Can you pull out the amount in words, numerical amount, payee's name, date of the cheque, and the bank's name from the image?
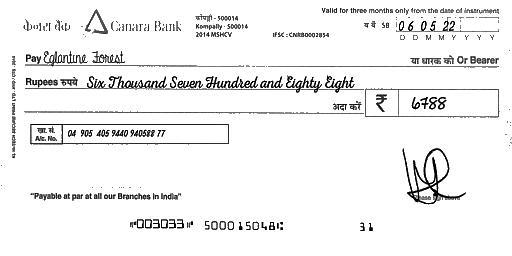
amt_in_words: Six Thousand Seven Hundred and Eighty Eight
amt_in_figures: 6788
payee_name: Eglantine Forest
bank_name: Canara Bank
cheque_date: 06/05/22